Question: What do the imaging results show?
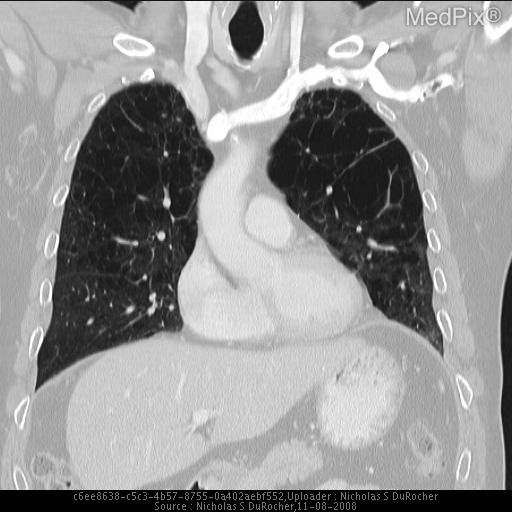
Answer: The imaging shows Apical predominant parenchymal architectural distortion.  Pulmonary vessels and bronchioles can be seen in the middle of the lucent bullae, indicating a centrilobular pattern. Increased apical architectual distortion with relative sparing of the basilar architecture.